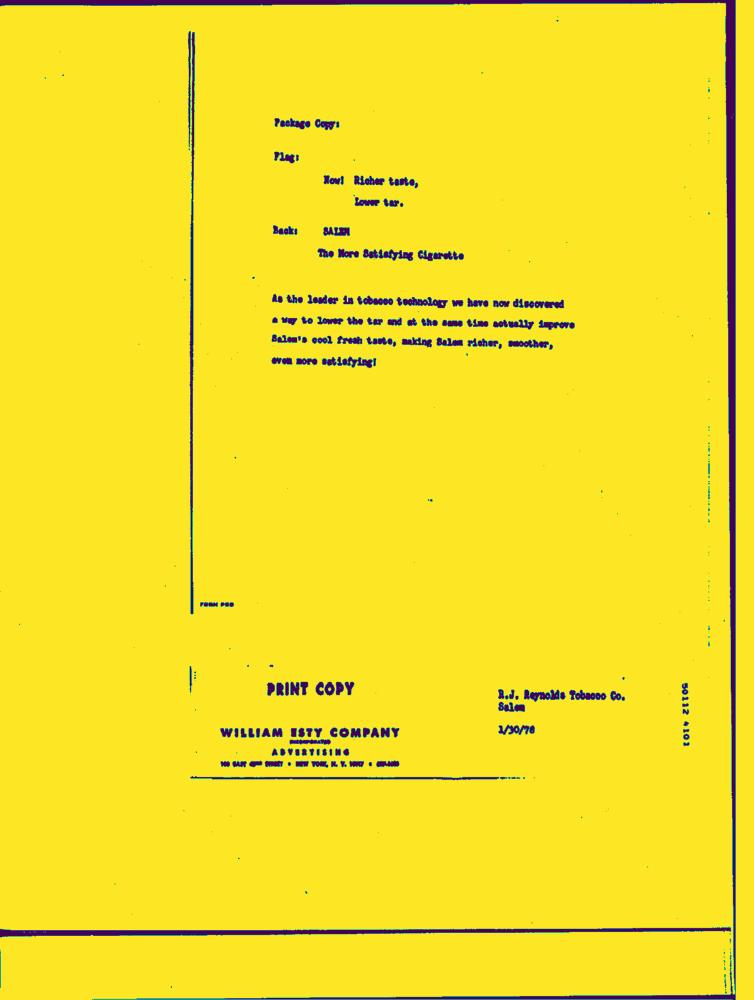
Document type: AD